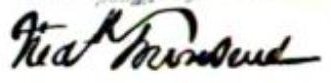
Signature of: frederick townsend